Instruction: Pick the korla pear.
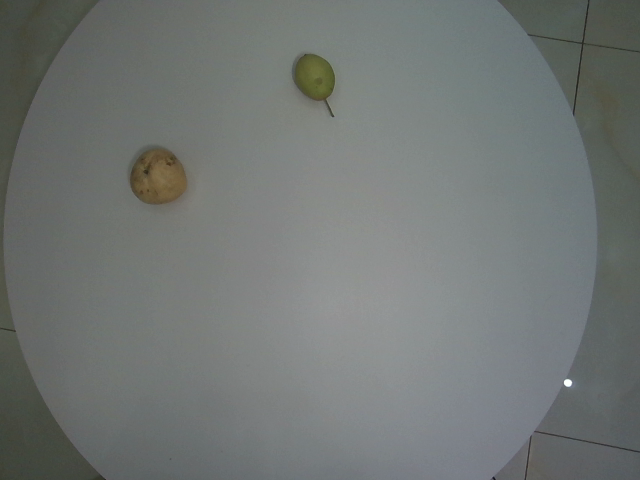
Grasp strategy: vertical